Question: Talk about the condition:
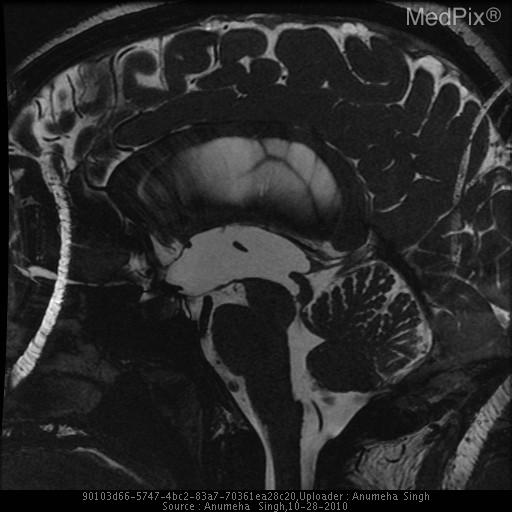
Answer: The disease is discussed as: Hydrocephalus can be categorized in a variety of ways.  By etiology, both congenital and acquired entities can result in hydrocephalus.   Congenital abnormalities such as Arnold Chiari and Dandy Walker malformation and acquired diseases such as tumors, infections, and trauma and result in hydrocephalus.

Hydrocephalus can also be divided into communicating and non-communicating hydrocephalus.  In communicating hydrocephalus, the CSF flow is blocked after it exits the ventricles.  It is most commonly due to defective absorption of CSF, venous drainage insufficiency, and overproduction.  In non-communicating hydrocephalus, the CSF flow is blocked along one or more of the narrow passages connecting the ventricles.  The most common cause is Aqueductal Stenosis. The symptoms vary with patient age and degree of disease progression.  Treatment options include placement of ventriculoperitoneal shunt system and endoscopic third ventriculostomy.